Question: What type of tax is indicated in the document, personal property or real estate?
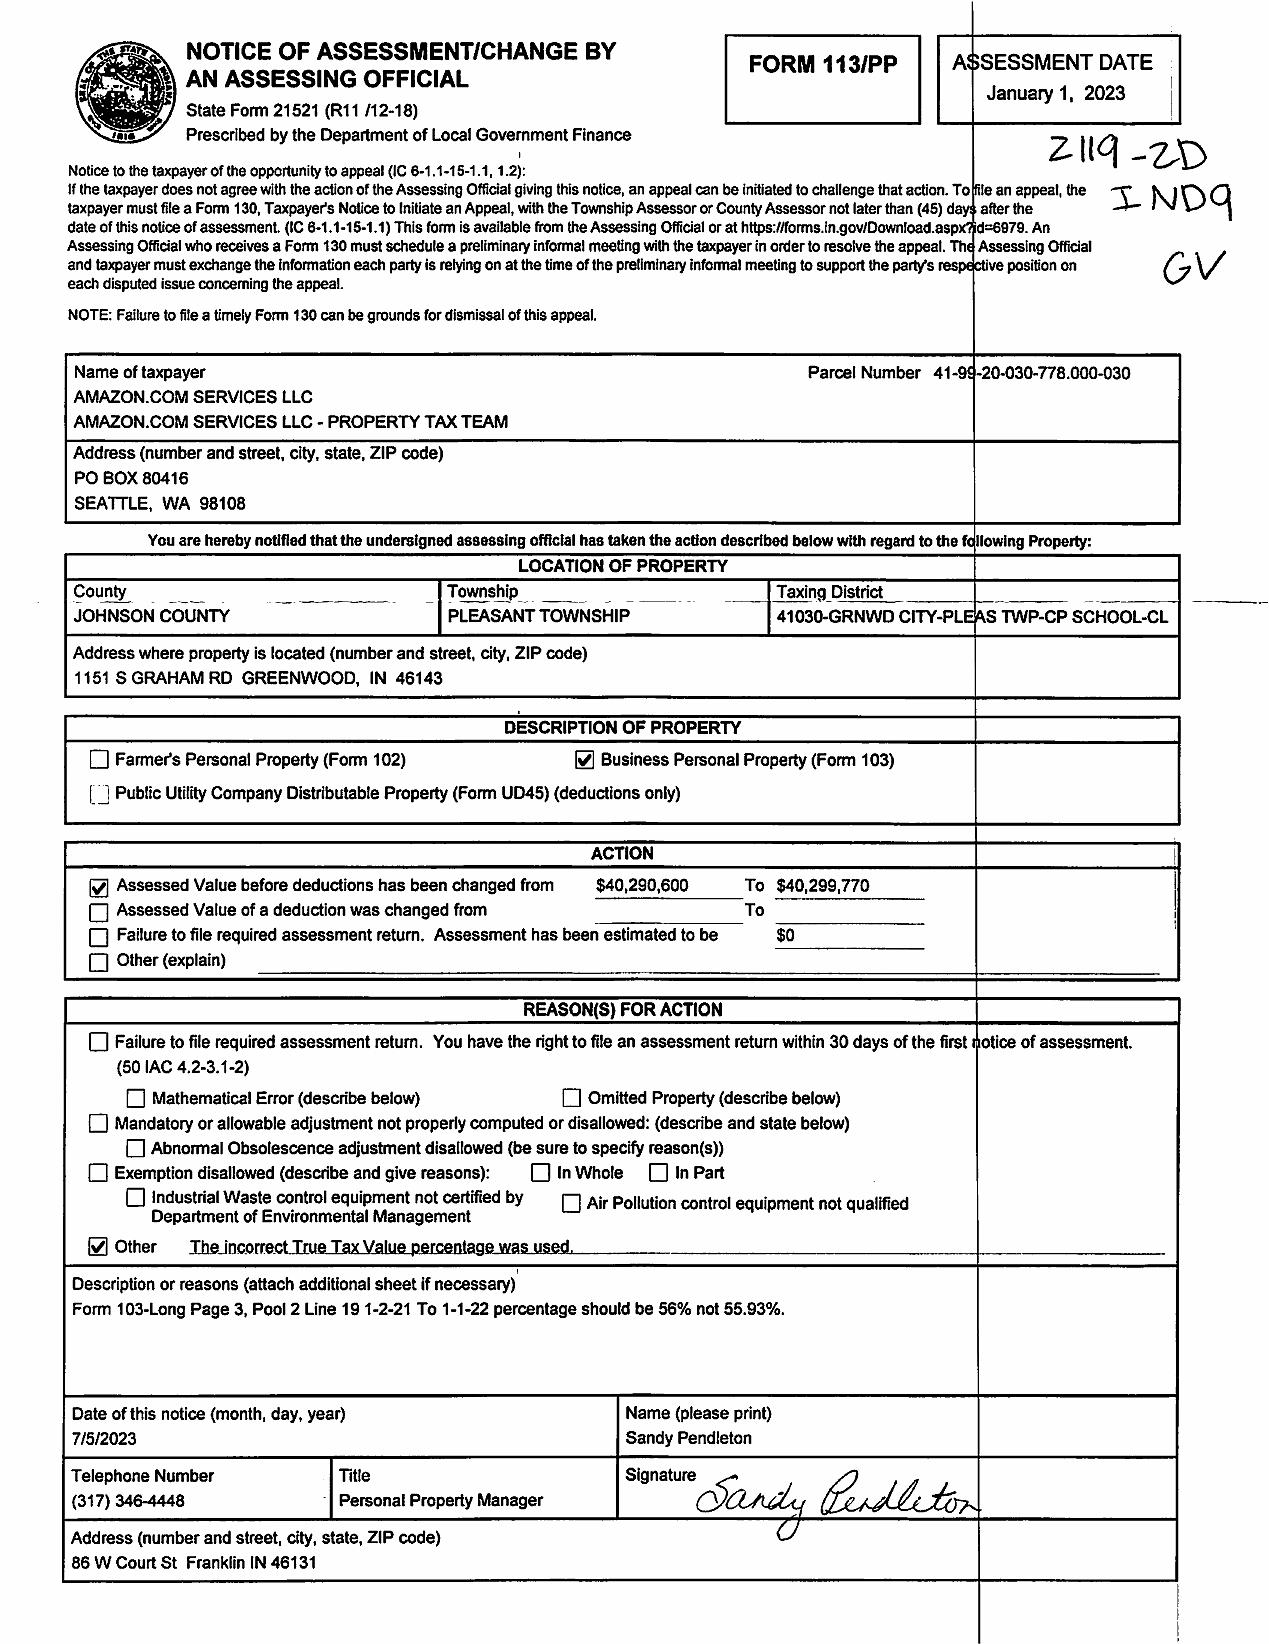
Answer: "Personal Property"